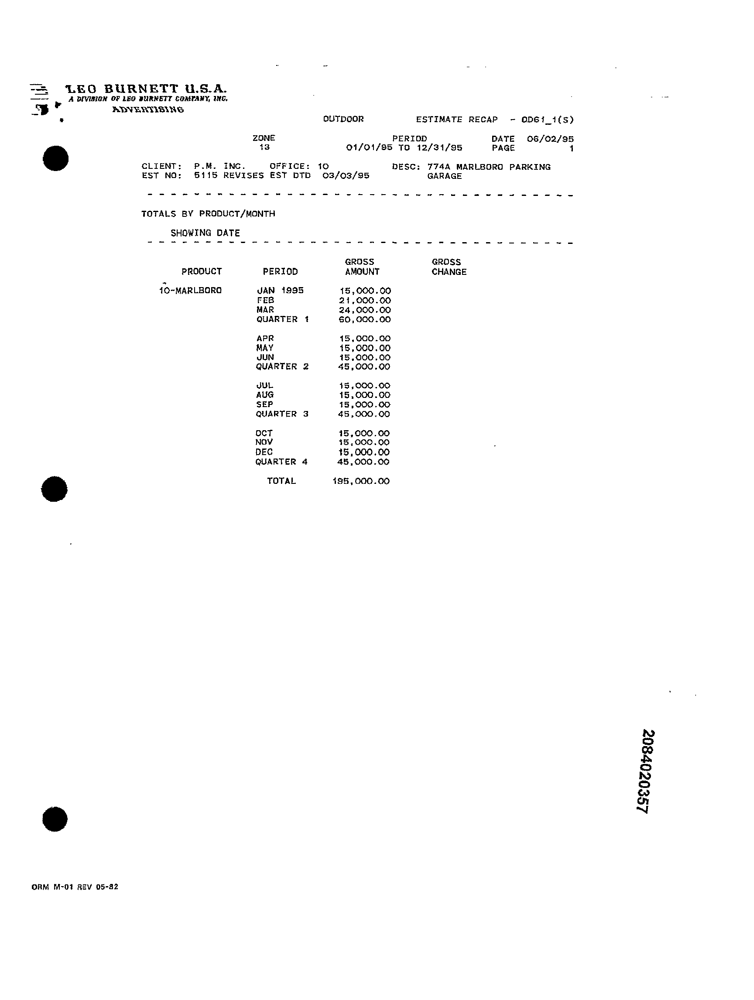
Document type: Invoice